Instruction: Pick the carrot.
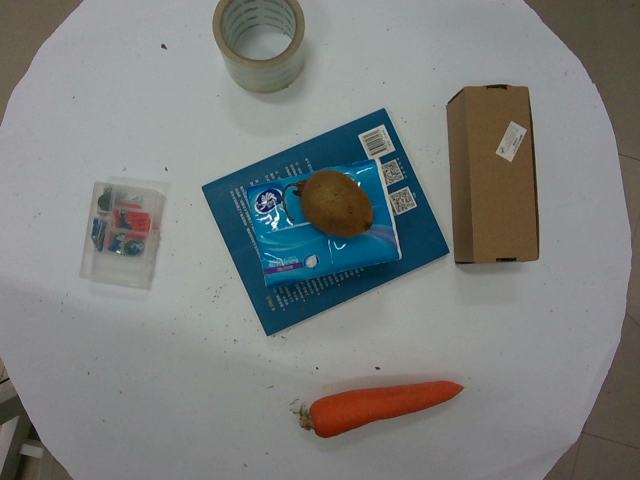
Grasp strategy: vertical